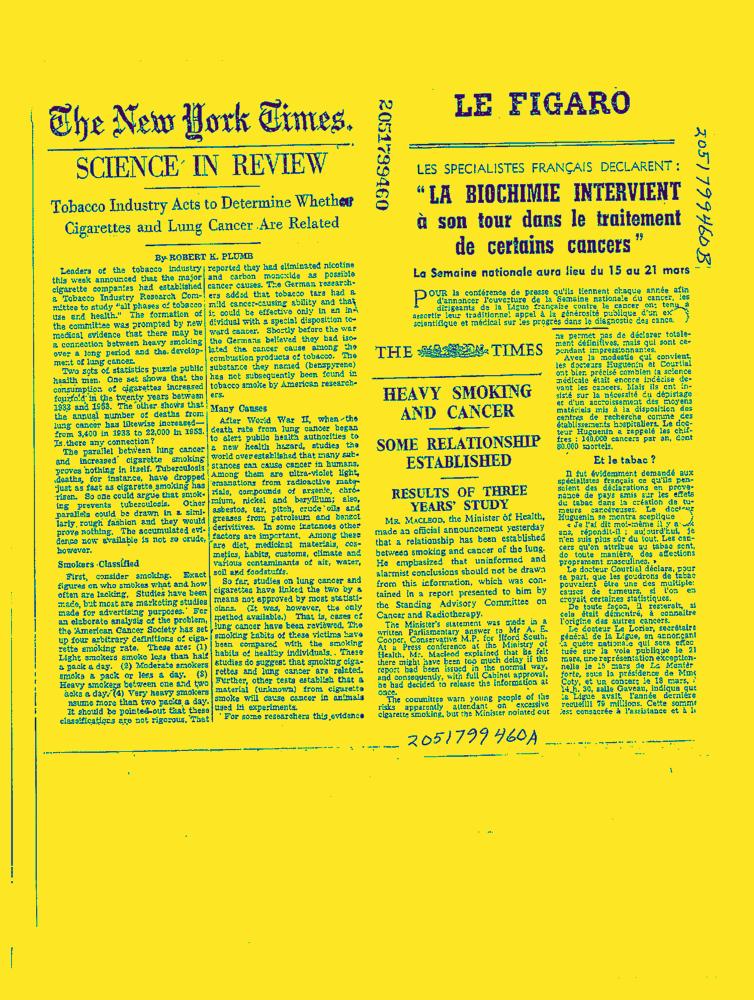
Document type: News-Article